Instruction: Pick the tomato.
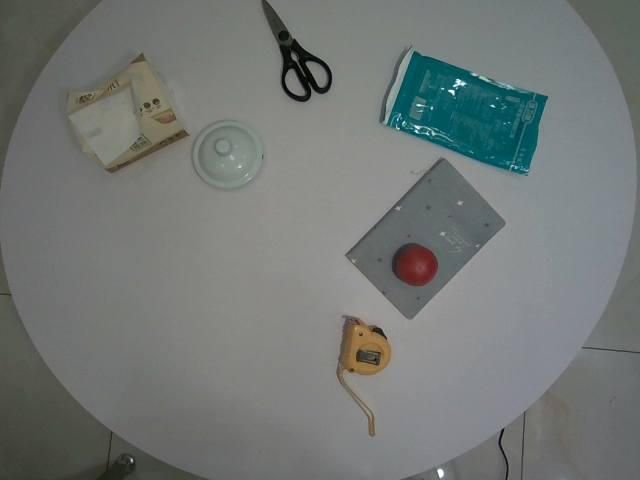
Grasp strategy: vertical